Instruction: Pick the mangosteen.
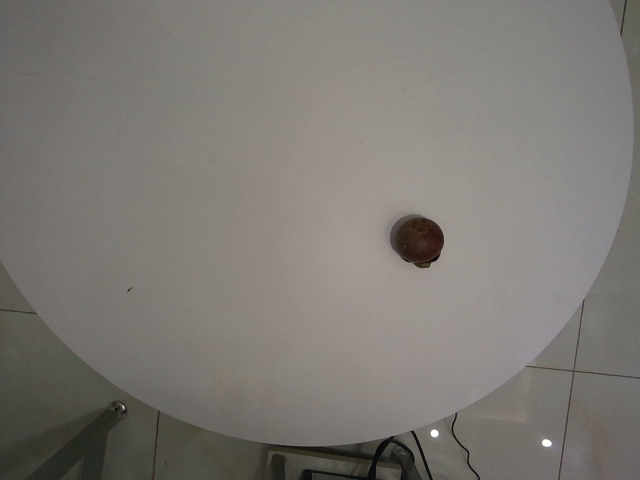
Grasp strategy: vertical